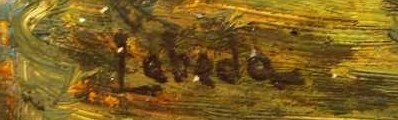
Signature of: otakar lebeda